Question: How is the history relevant to the case?
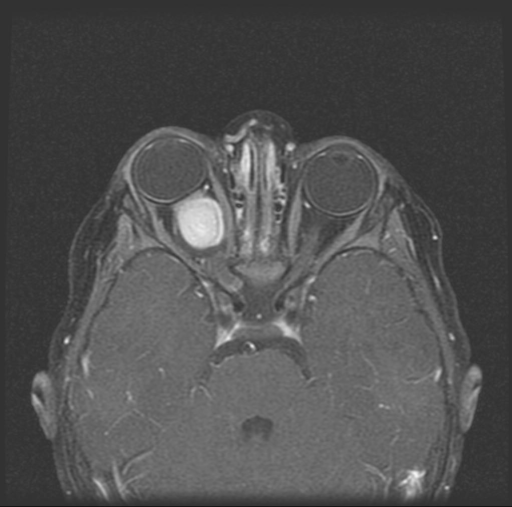
Answer: The patient's history of 2 y.o. noted to have right sided proptosis is key in understanding the case.